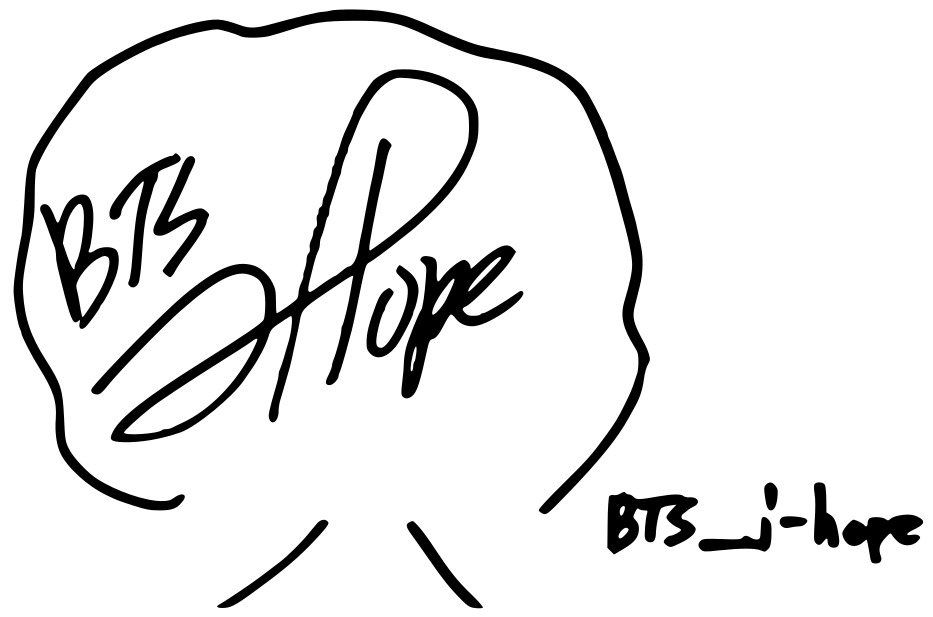
Signature of: j hope